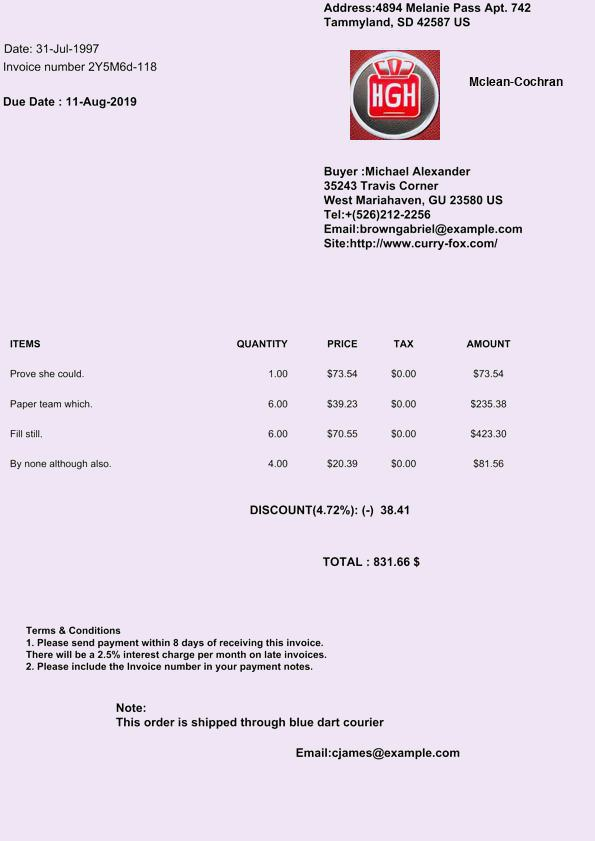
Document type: Invoice